Question: What is the name of the tenant mentioned in the document?
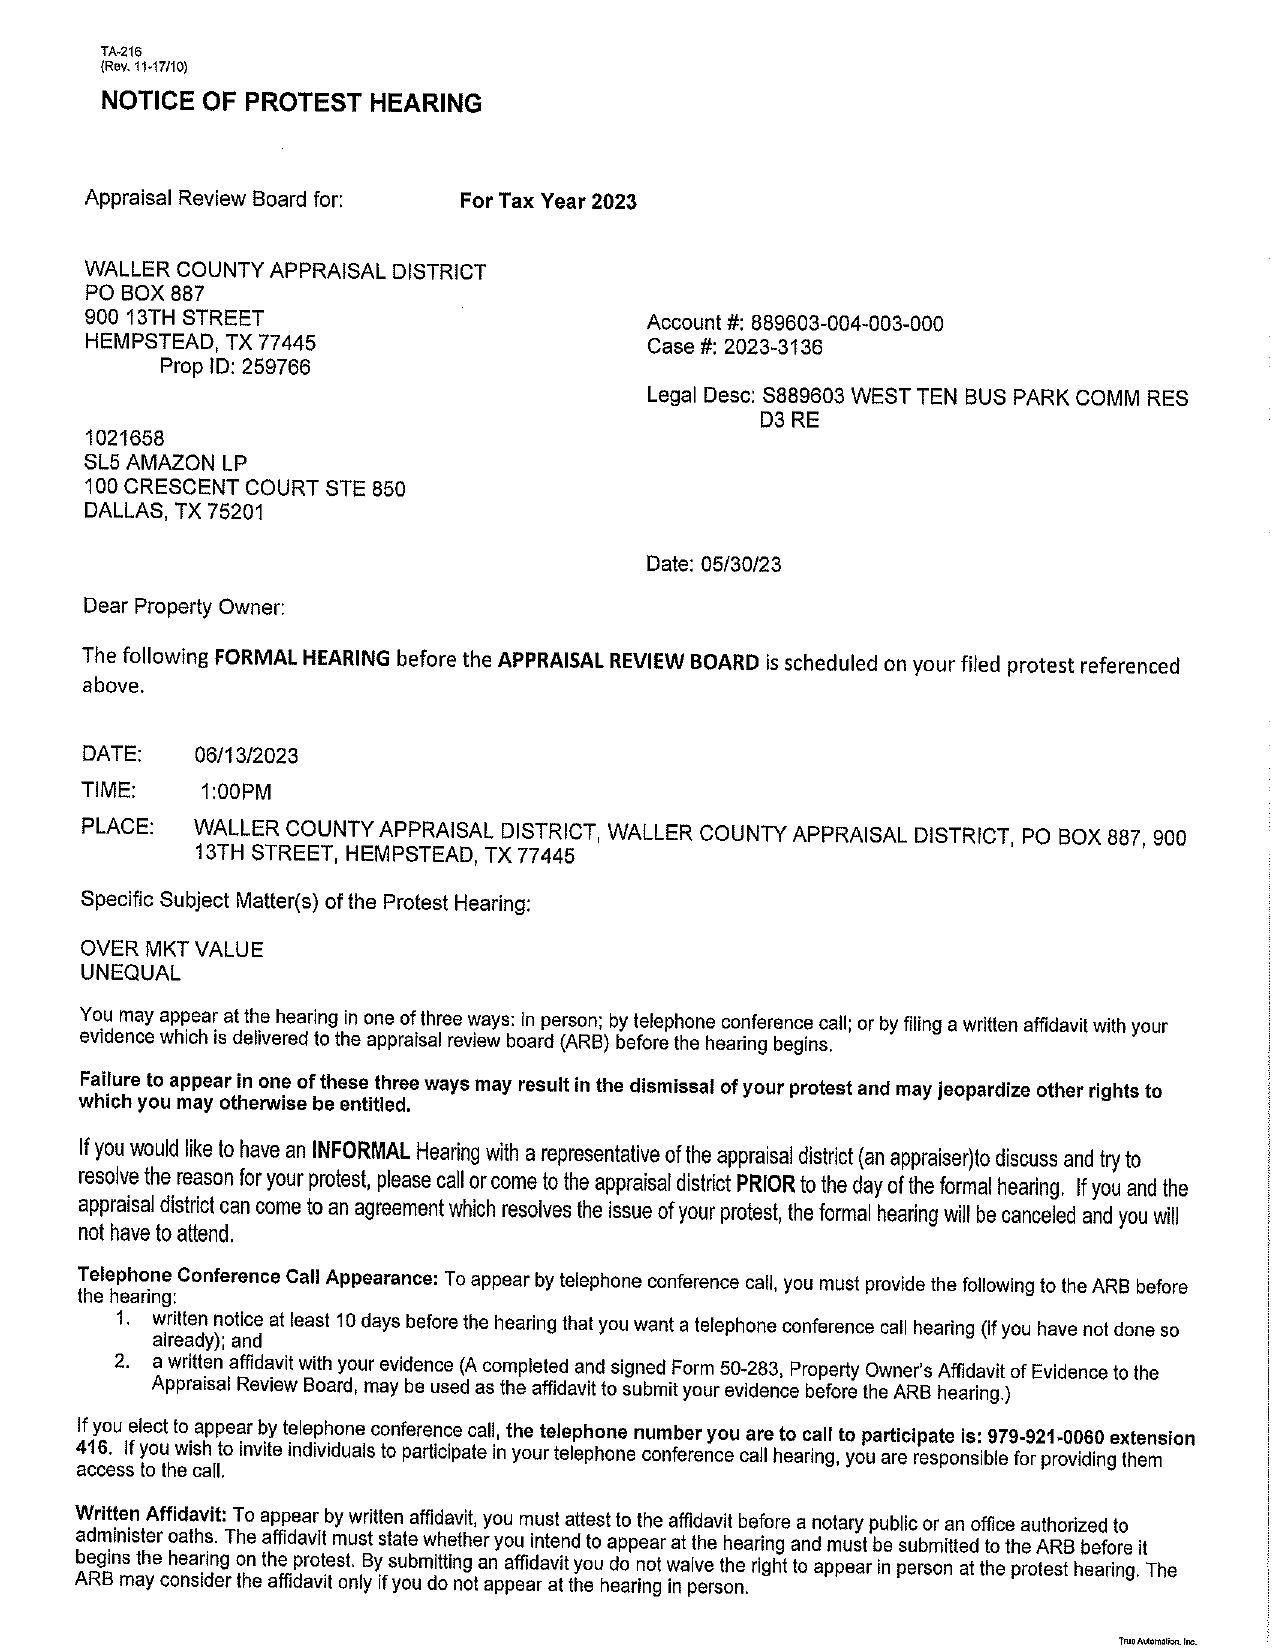
Answer: "SL5 AMAZON LP"